Question: What jurisdiction, city, or county is the document associated with?
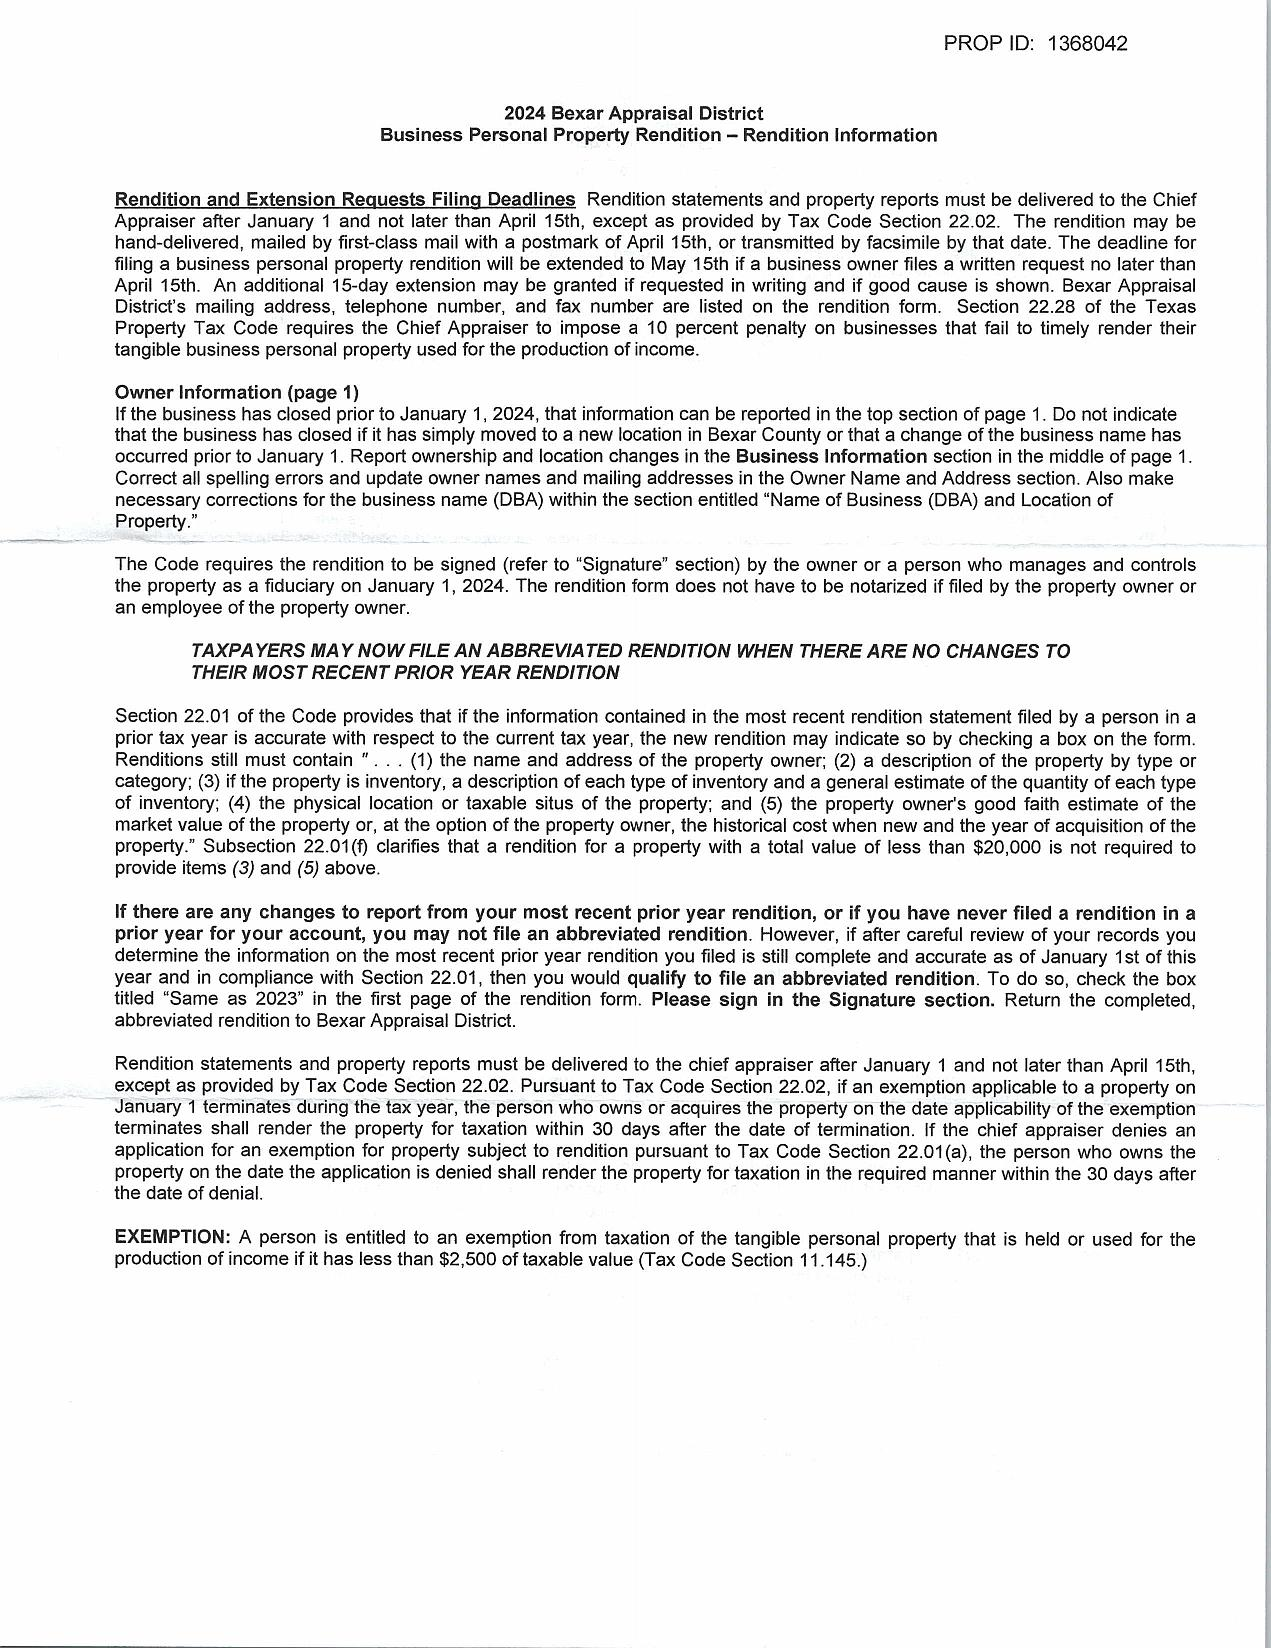
Answer: "Bexar Appraisal District"